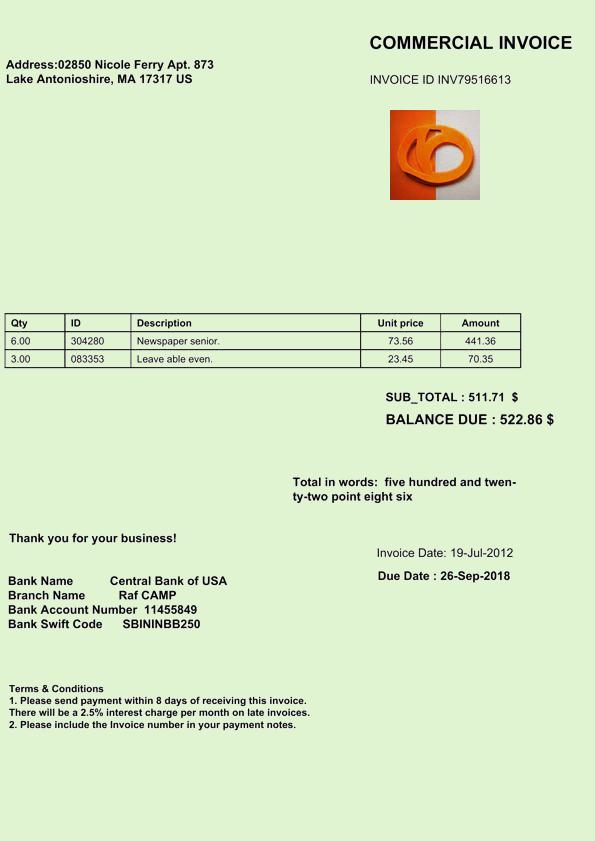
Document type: Invoice